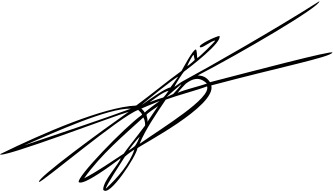
Signature of: javier milei